Question: How does the patient history play a role?
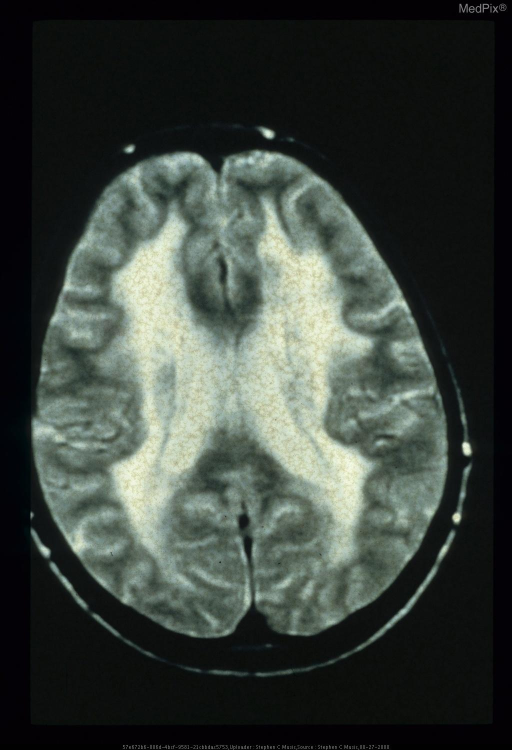
Answer: The patient's history of 25 y.o. woman is key in understanding the case.